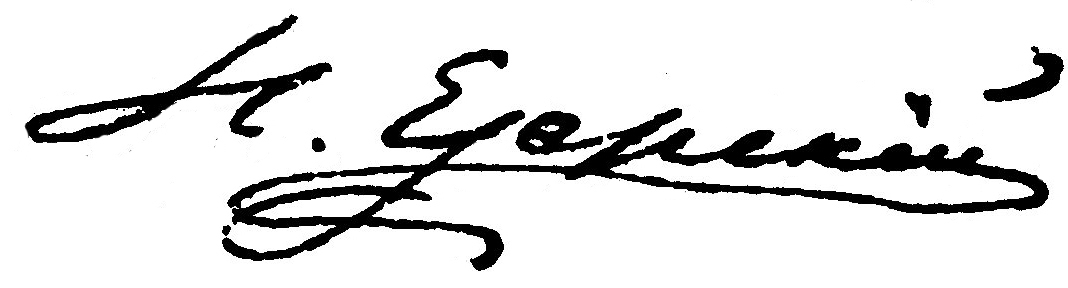
Signature of: nikolay f jezierski